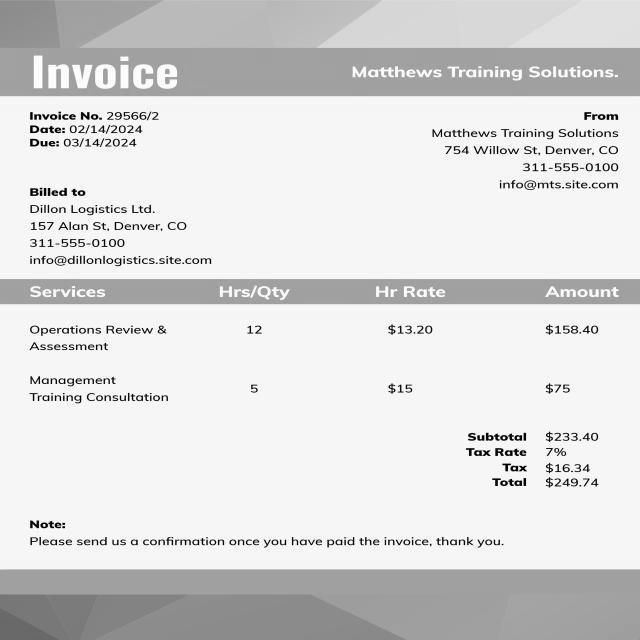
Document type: Invoice